Question: How is the history relevant to the case?
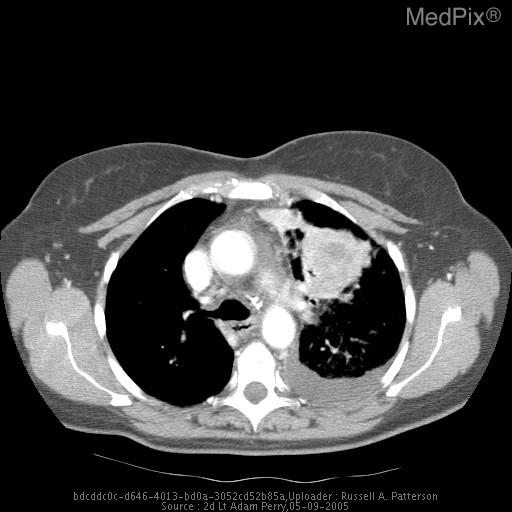
Answer: The patient's history of 56 yo Female presents for screening x-ray. She is aymptomatic except for a mild cough and slight  fatigue for about one month. is key in understanding the case.